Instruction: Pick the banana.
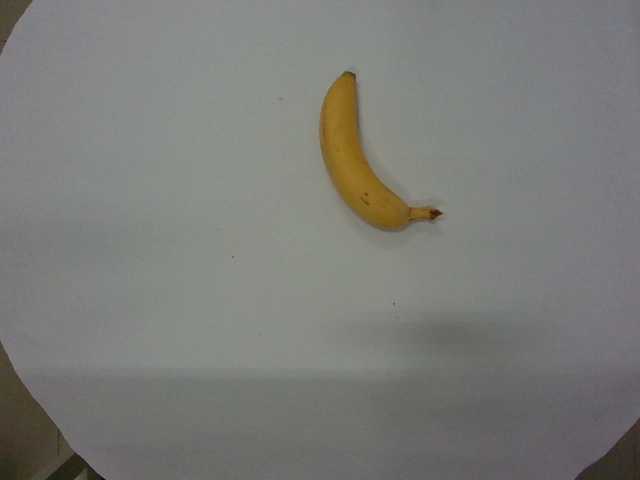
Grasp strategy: vertical